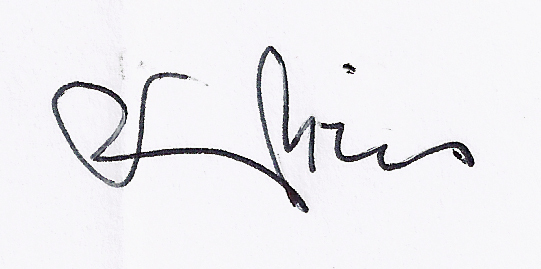
Signature of: richard wisser